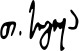
Signature of: tengiz sigua